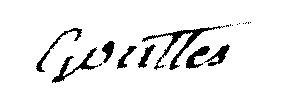
Signature of: jean louis gouttes